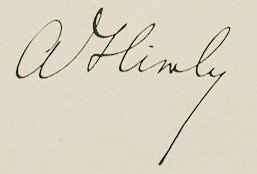
Signature of: auguste himly